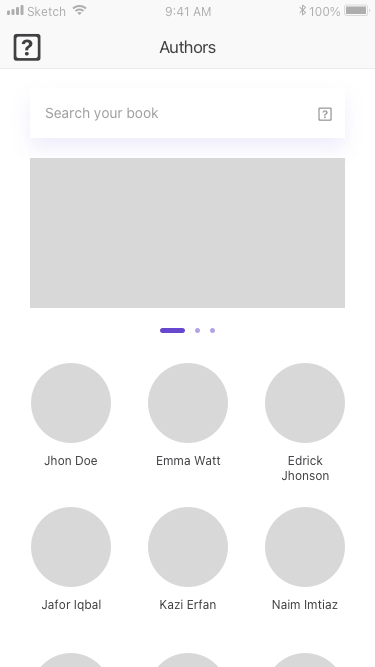
Text in this UI design:
Authors

Search your book

Jhon Doe
Jafor Iqbal
Emma Watt
Kazi Erfan
Edrick
Jhonson
Naim Imtiaz
Walton Frick
waltonfrick@gmail.com
Home

About

Categories

Blog

Contact

Log Out
